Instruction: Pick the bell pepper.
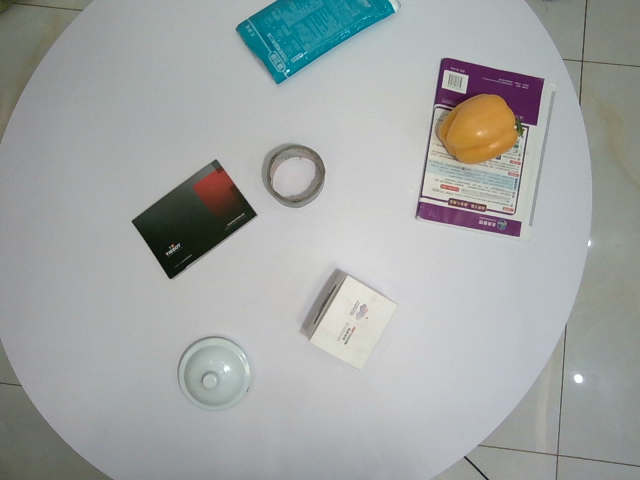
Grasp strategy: vertical